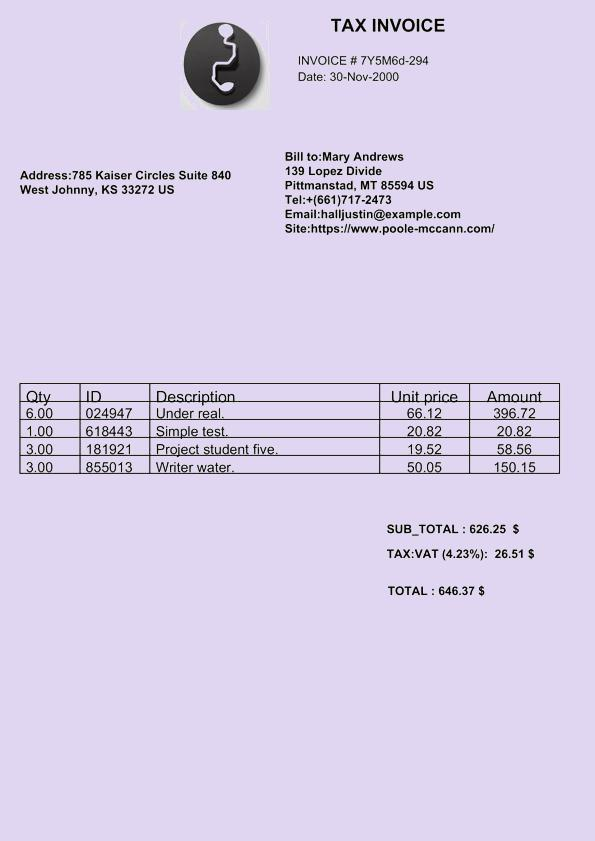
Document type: Invoice